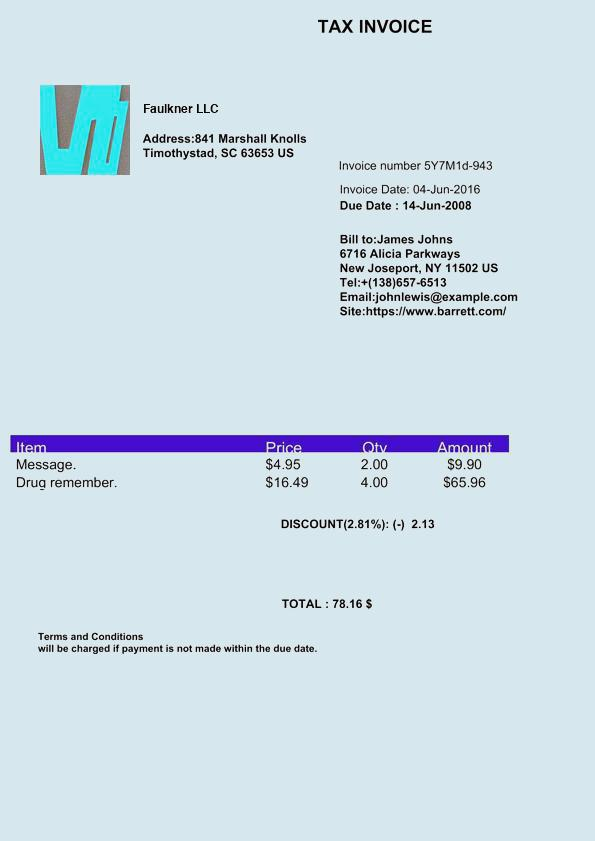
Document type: Invoice